Question: Can you provide the account number mentioned in the document?
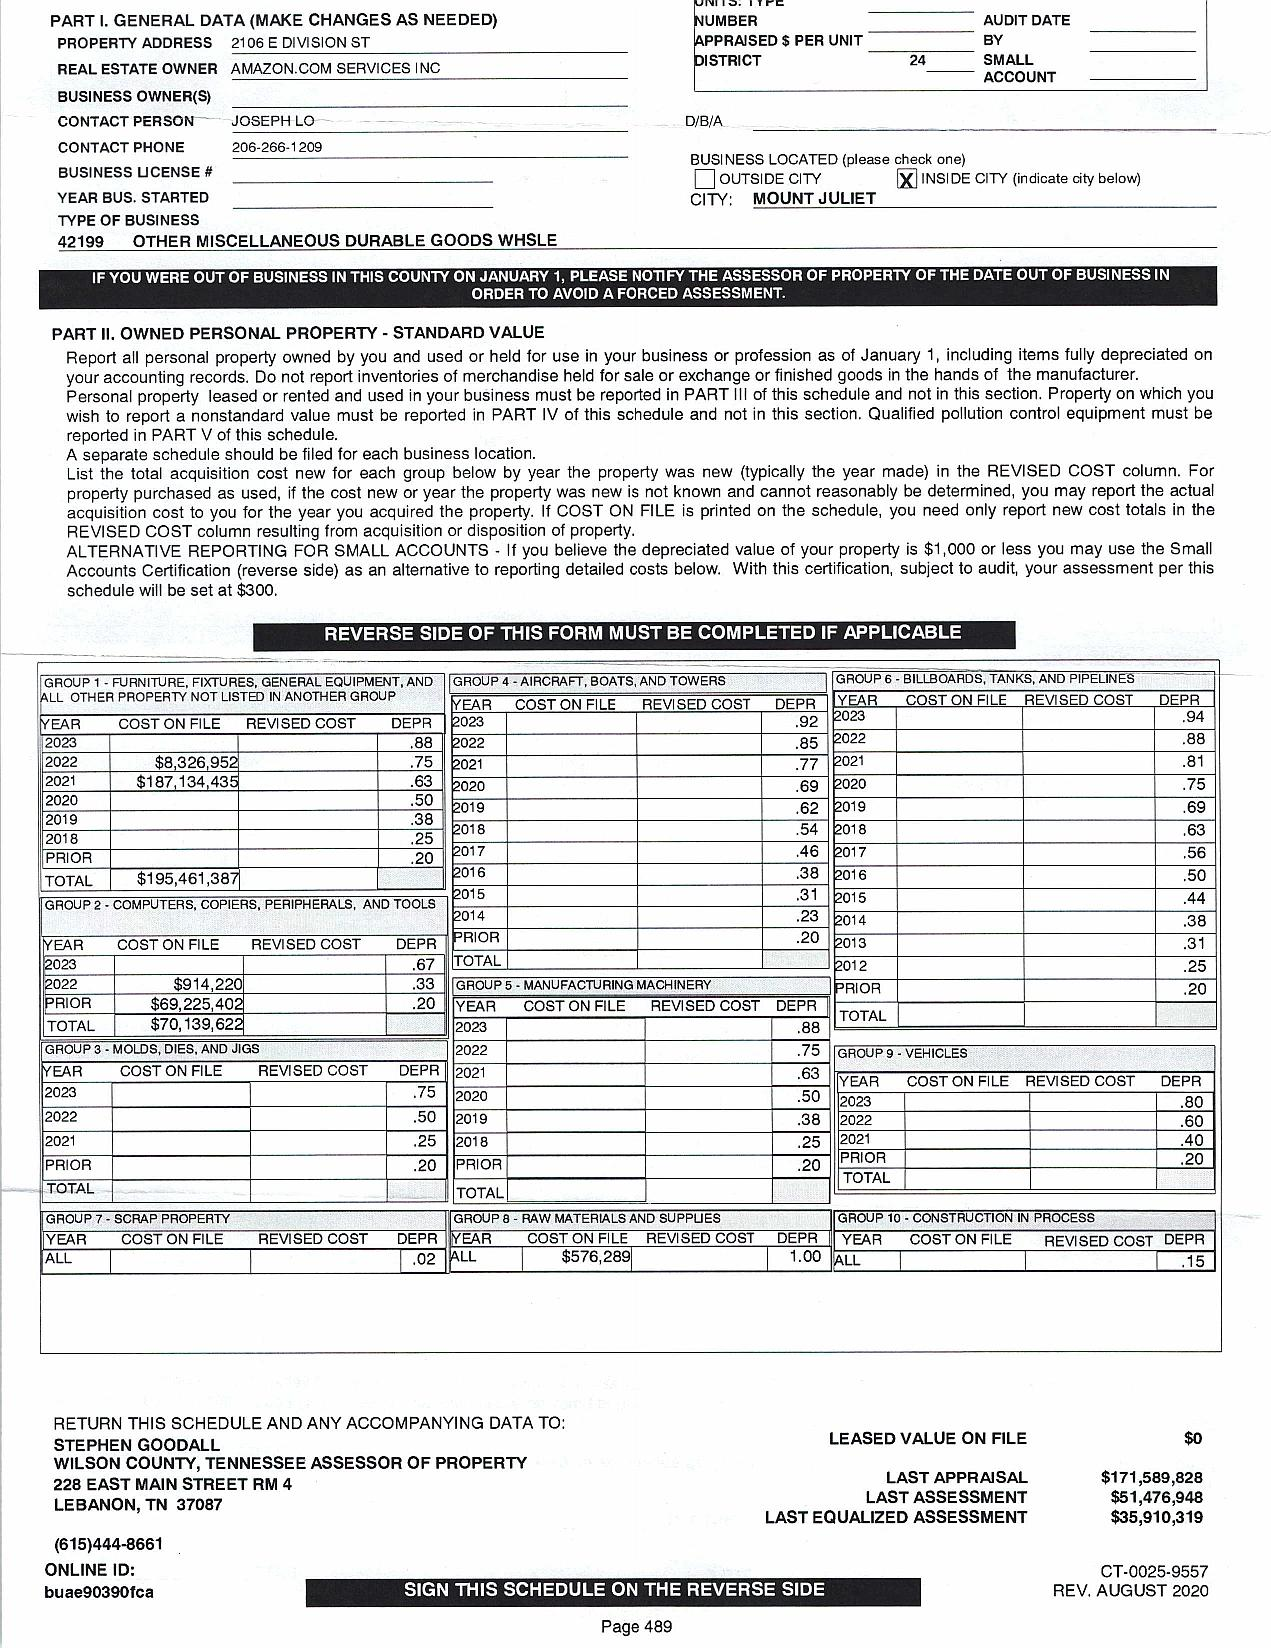
Answer: "SMALL ACCOUNT"